Can you pull out the amount in words, numerical amount, payee's name, date of the cheque, and the bank's name from the image?
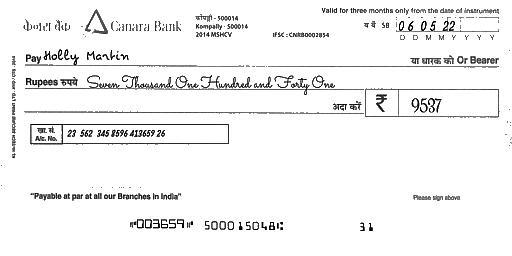
amt_in_words: Seven Thousand One Hundred and Forty One
amt_in_figures: 9537
payee_name: Holly Martin
bank_name: Canara Bank
cheque_date: 06/05/22